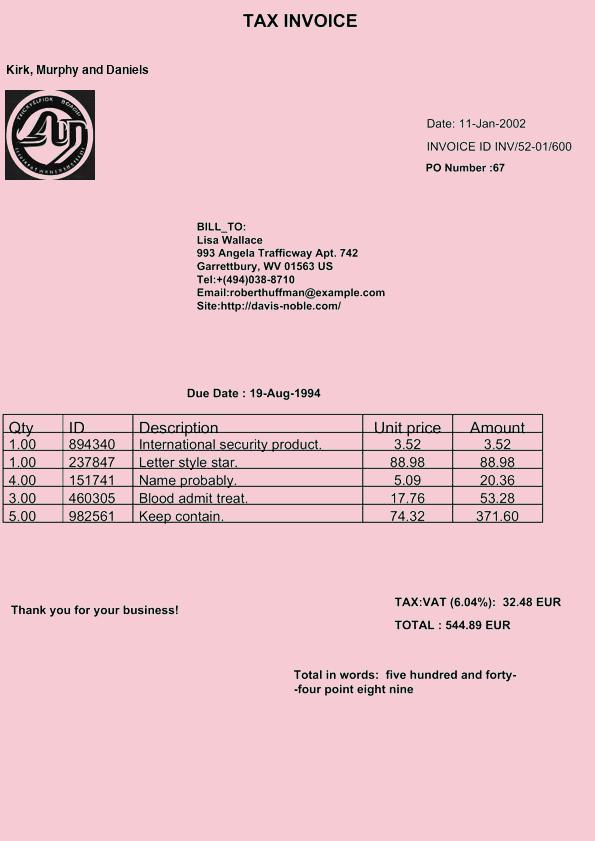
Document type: Invoice